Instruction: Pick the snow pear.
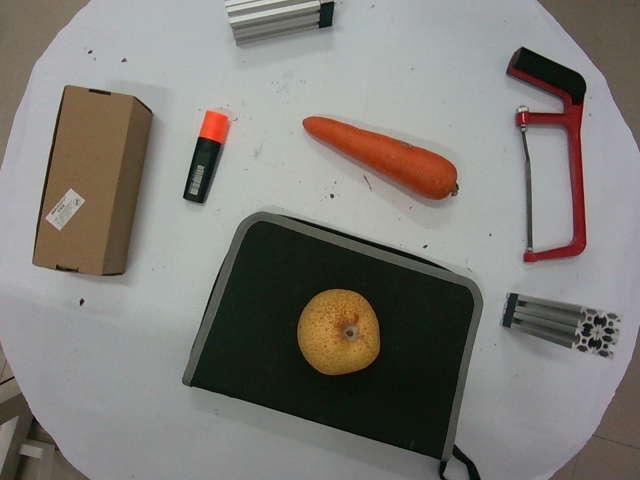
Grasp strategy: vertical